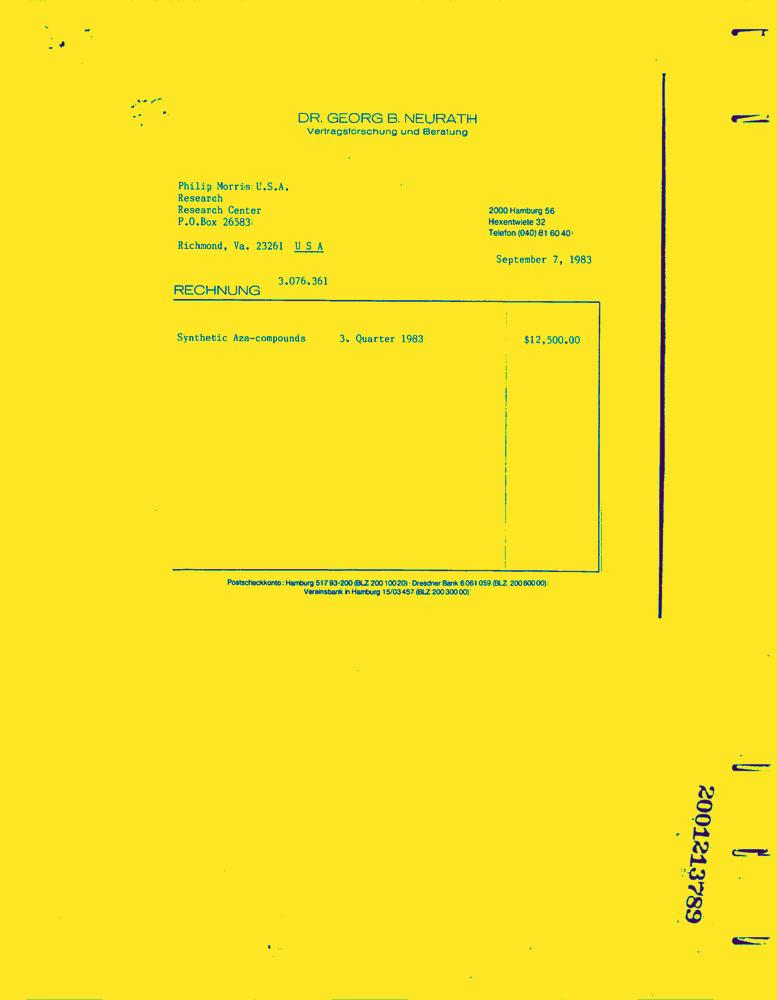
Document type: Invoice-Doc